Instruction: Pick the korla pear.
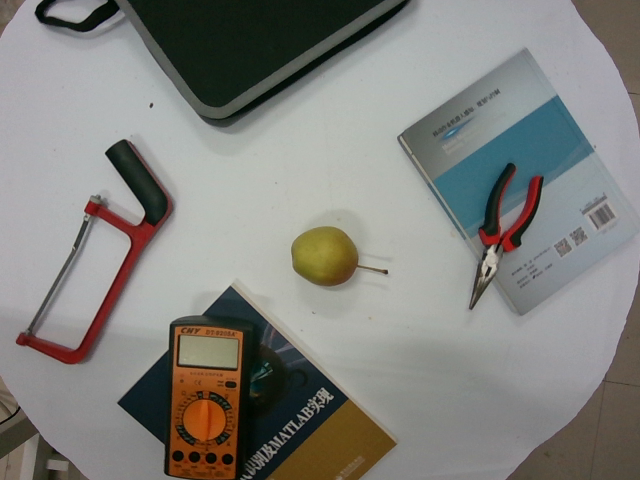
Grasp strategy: vertical